Question: How does the patient history play a role?
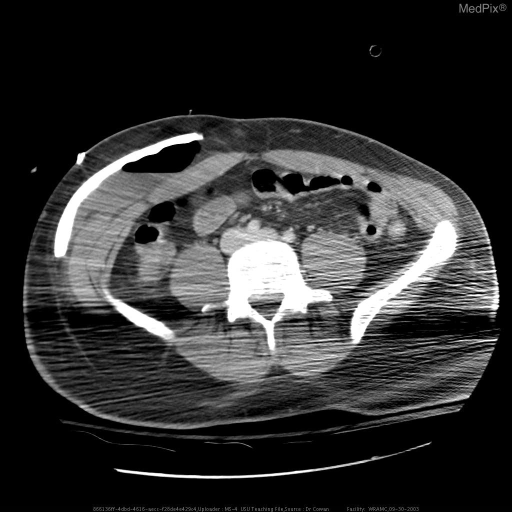
Answer: The patient's history of GSW from global war on terrorism.  Evacuated to CONUS  for definitive management after stabilization in Germany. is key in understanding the case.